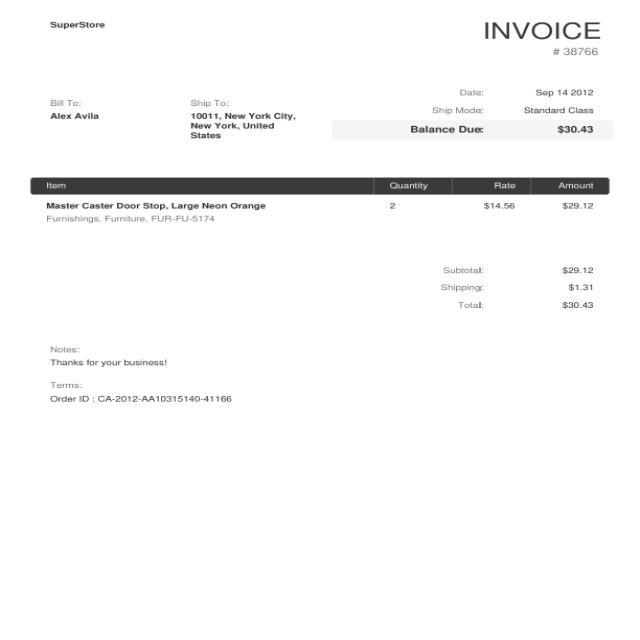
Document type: Invoice